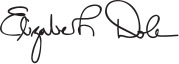
Signature of: elizabeth dole